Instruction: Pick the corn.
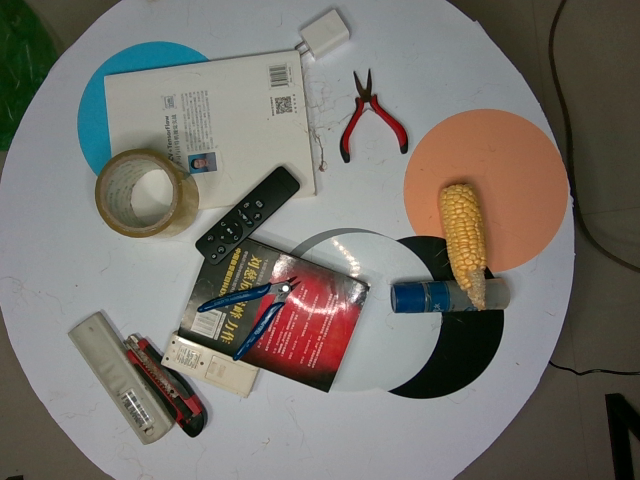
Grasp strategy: vertical